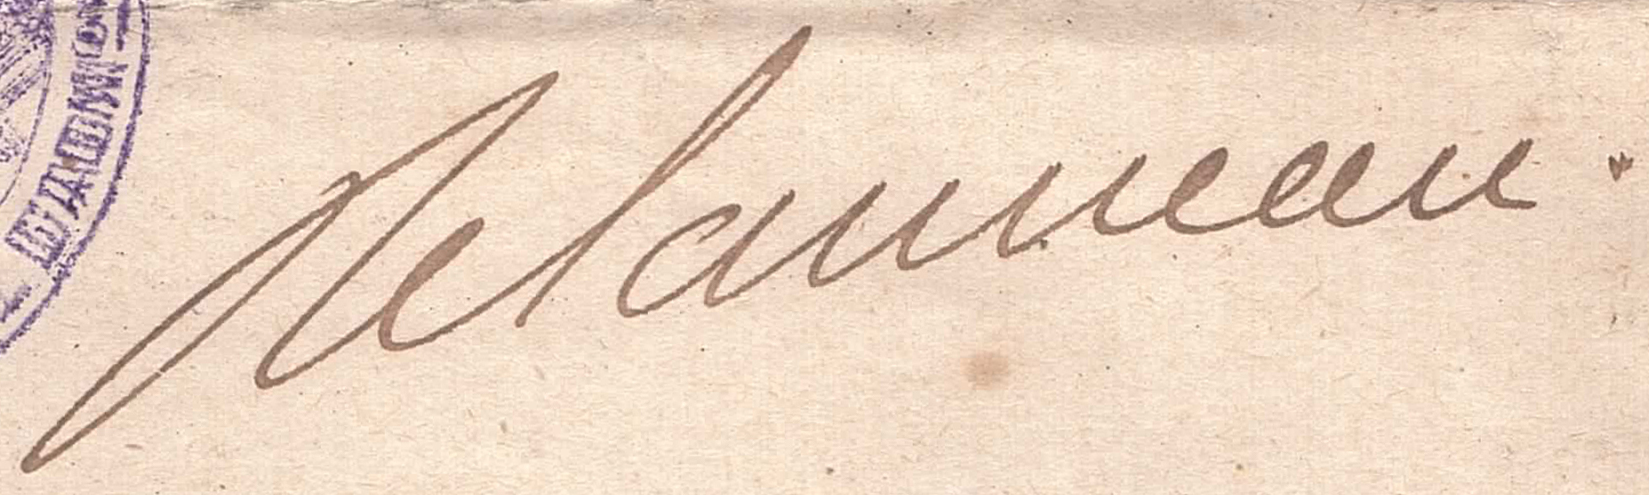
Signature of: pierre léon delanneau